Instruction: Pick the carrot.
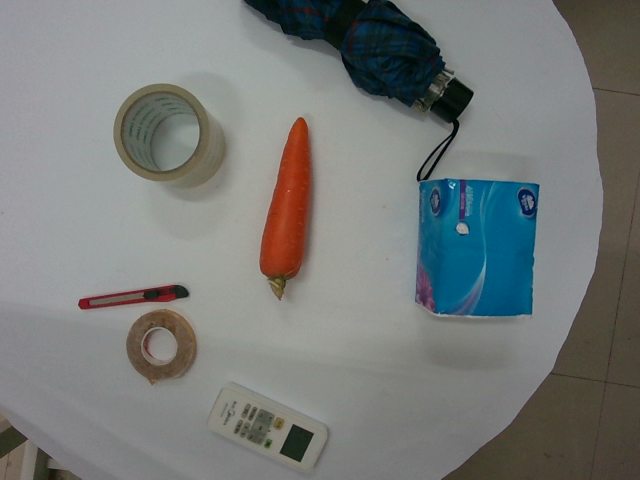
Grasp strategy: vertical